Question: Describe the condition in detail:
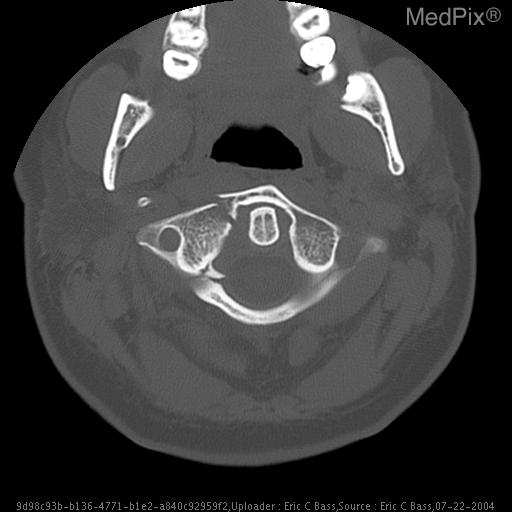
Answer: The disease is discussed as: You may search the NIH/NCI cancer treatment protocol database:
http://clinicalstudies.info.nih.gov/

Adult Brain tumors - http://www.cancer.gov/cancertopics/pdq/treatment/adultbrain/healthprofessional

Pediatric Brain tumors - http://www.cancer.gov/cancertopics/pdq/treatment/childbrain/HealthProfessional

Clinical Trials - http://bethesdatrials.cancer.gov/clinical-research/search-results.asp?Specific=31&TextSearch=&Search+for+Clinical+Trials=Search+for+Clinical+Trials
--